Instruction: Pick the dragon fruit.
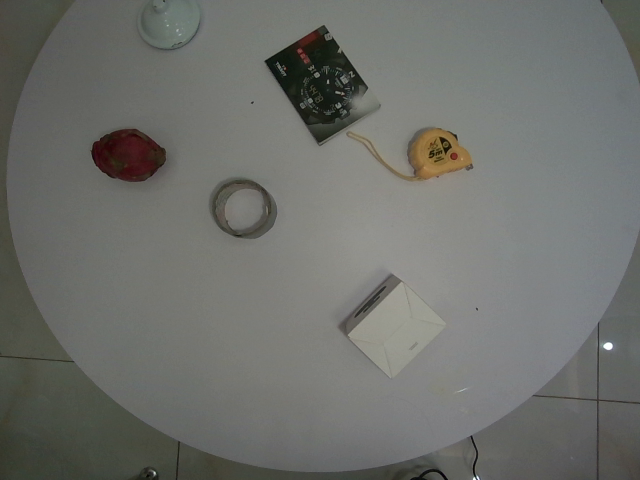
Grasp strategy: vertical